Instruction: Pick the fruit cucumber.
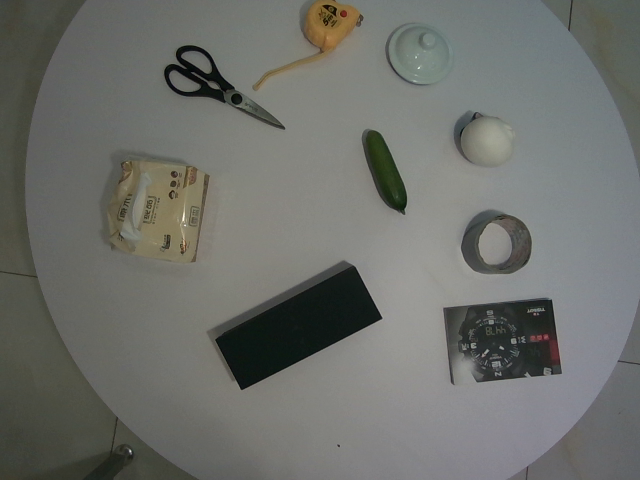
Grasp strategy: vertical